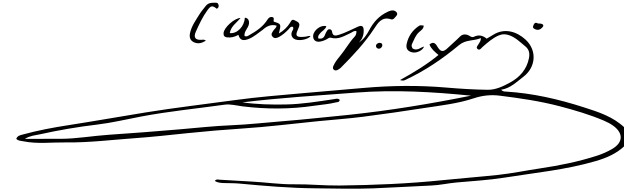
Signature of: claude carra saint cyr